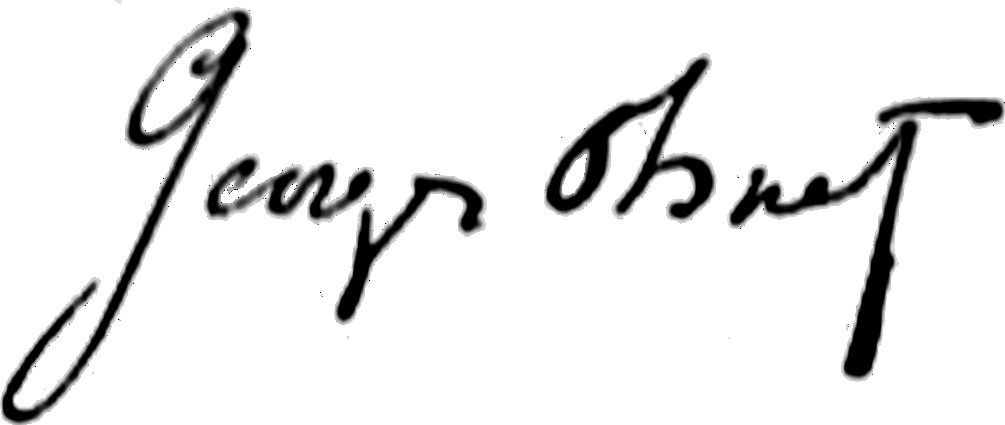
Signature of: georges ohnet